Question: What is the address or location of the property listed in the document?
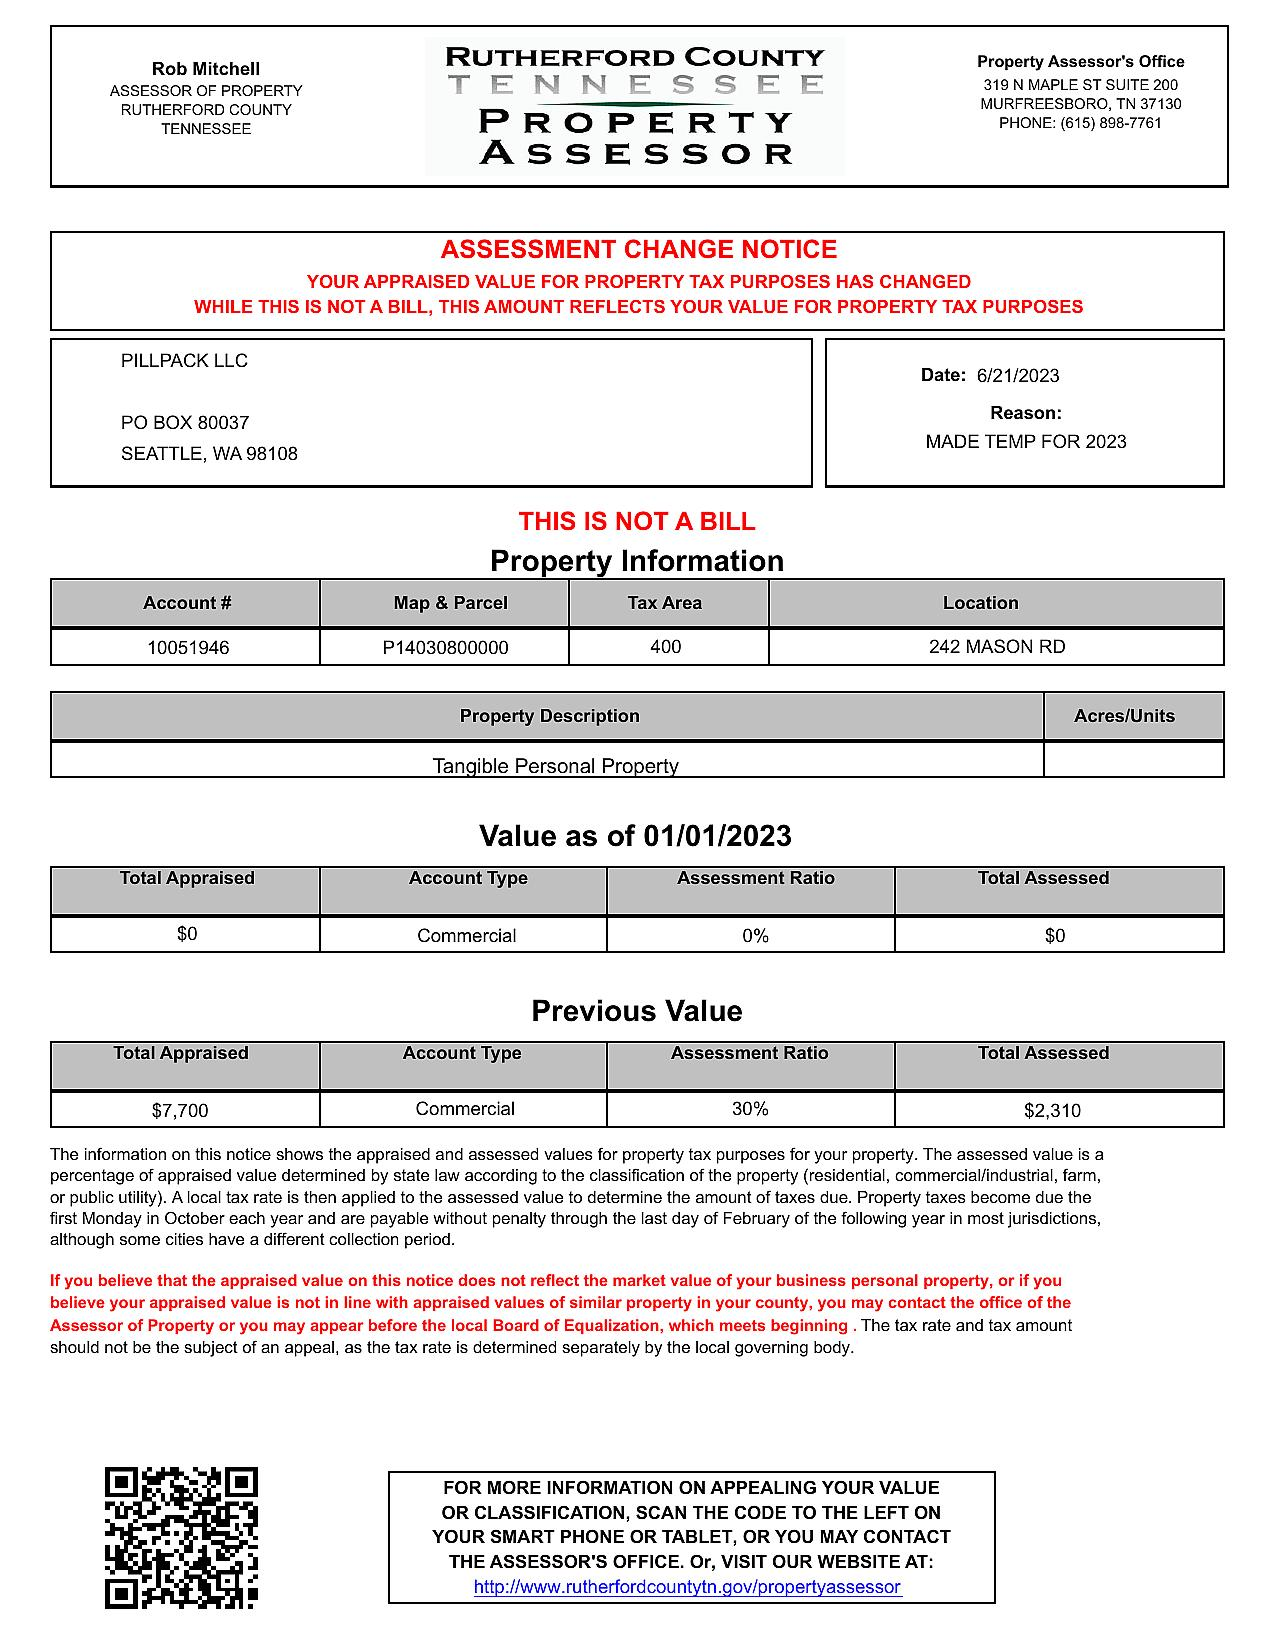
Answer: "242 MASON RD"